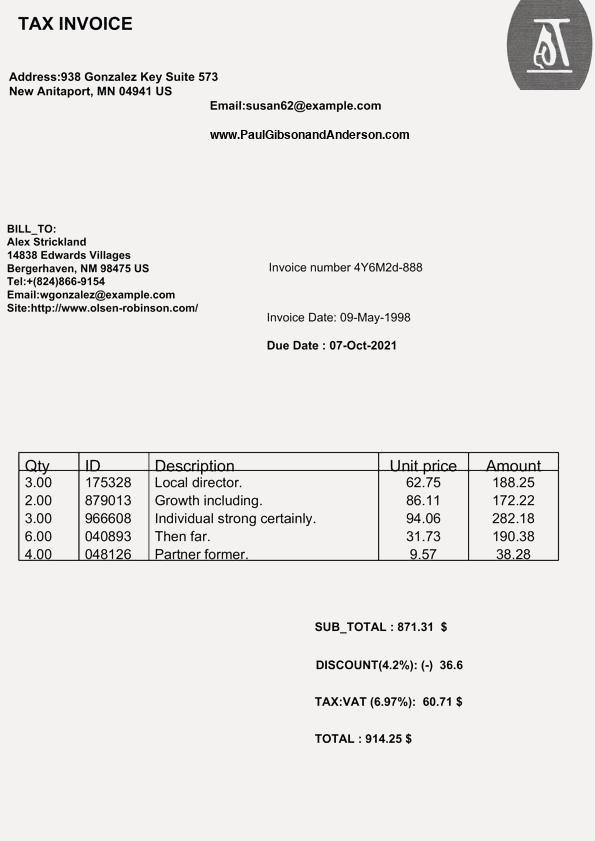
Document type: Invoice